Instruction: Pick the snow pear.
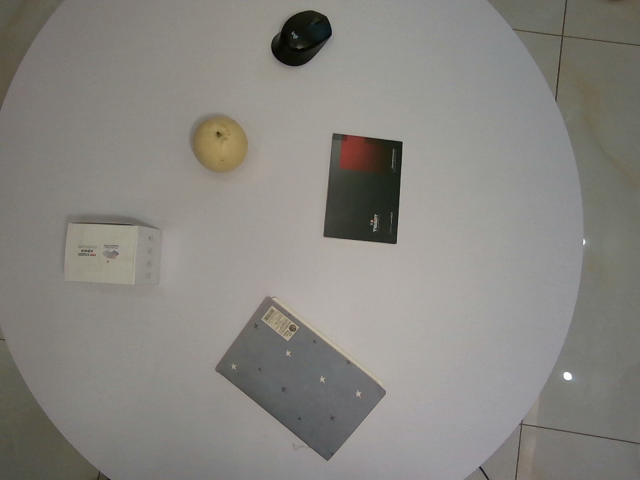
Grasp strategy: vertical